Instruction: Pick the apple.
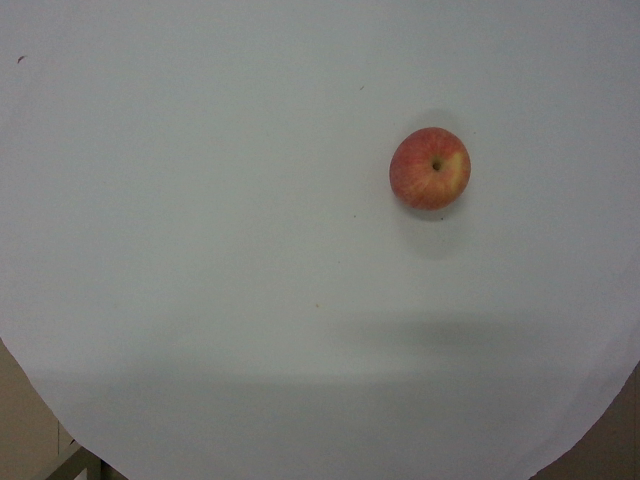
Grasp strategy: vertical